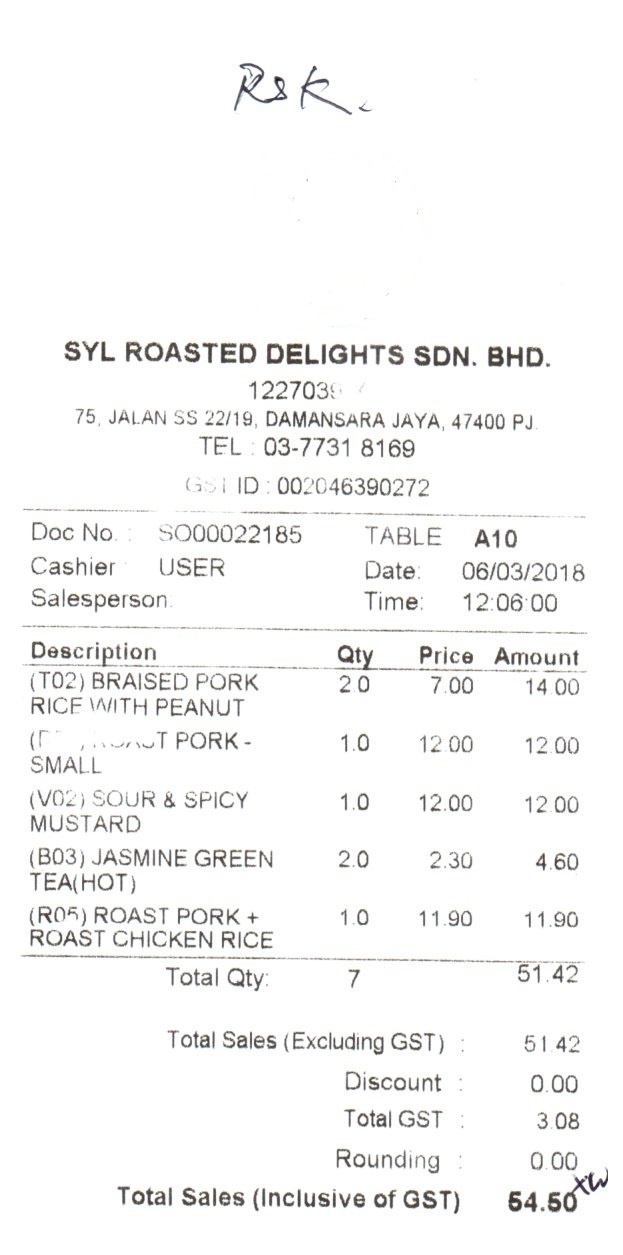
SYL ROASTED DELIGHTS SDN. BHD.
1227039
75, JALAN SS 22/19, DAMANSARA JAYA, 47400 PJ,
TEL : 03-7731 8169
GST ID : 002046390272
DOC NO. :
SO00022185
TABLE
A10
CASHIER
USER
DATE:
06/03/2018
SALESPERSON:
TIME:
12:06:00
DESCRIPTION
QTY
PRICE
AMOUNT
(T02) BRAISED PORK
2.0
7.00
14.00
RICE WITH PEANUT
T PORK -
1.0
12.00
12.00
SMALL
(V02) SOUR & SPICY
1.0
12.00
12.00
MUSTARD
(B03) JASMINE GREEN
2.0
2.30
4.60
TEA(HOT)
(R05) ROAST PORK +
1.0
11.90
11.90
ROAST CHICKEN RICE
TOTAL QTY:
7
51.42
TOTAL SALES (EXCLUDING GST) :
51.42
DISCOUNT :
0.00
TOTAL GST :
3.08
ROUNDING :
0.00
TOTAL SALES (INCLUSIVE OF GST)
54.50
(